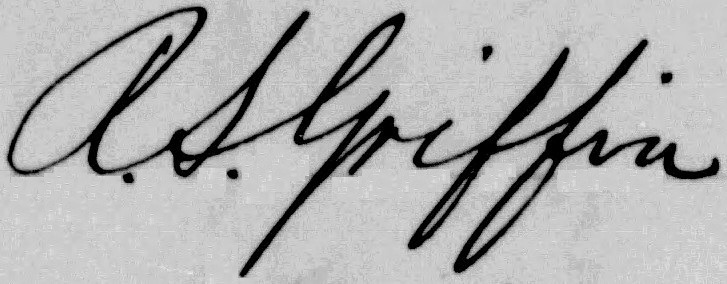
Signature of: robert s griffin